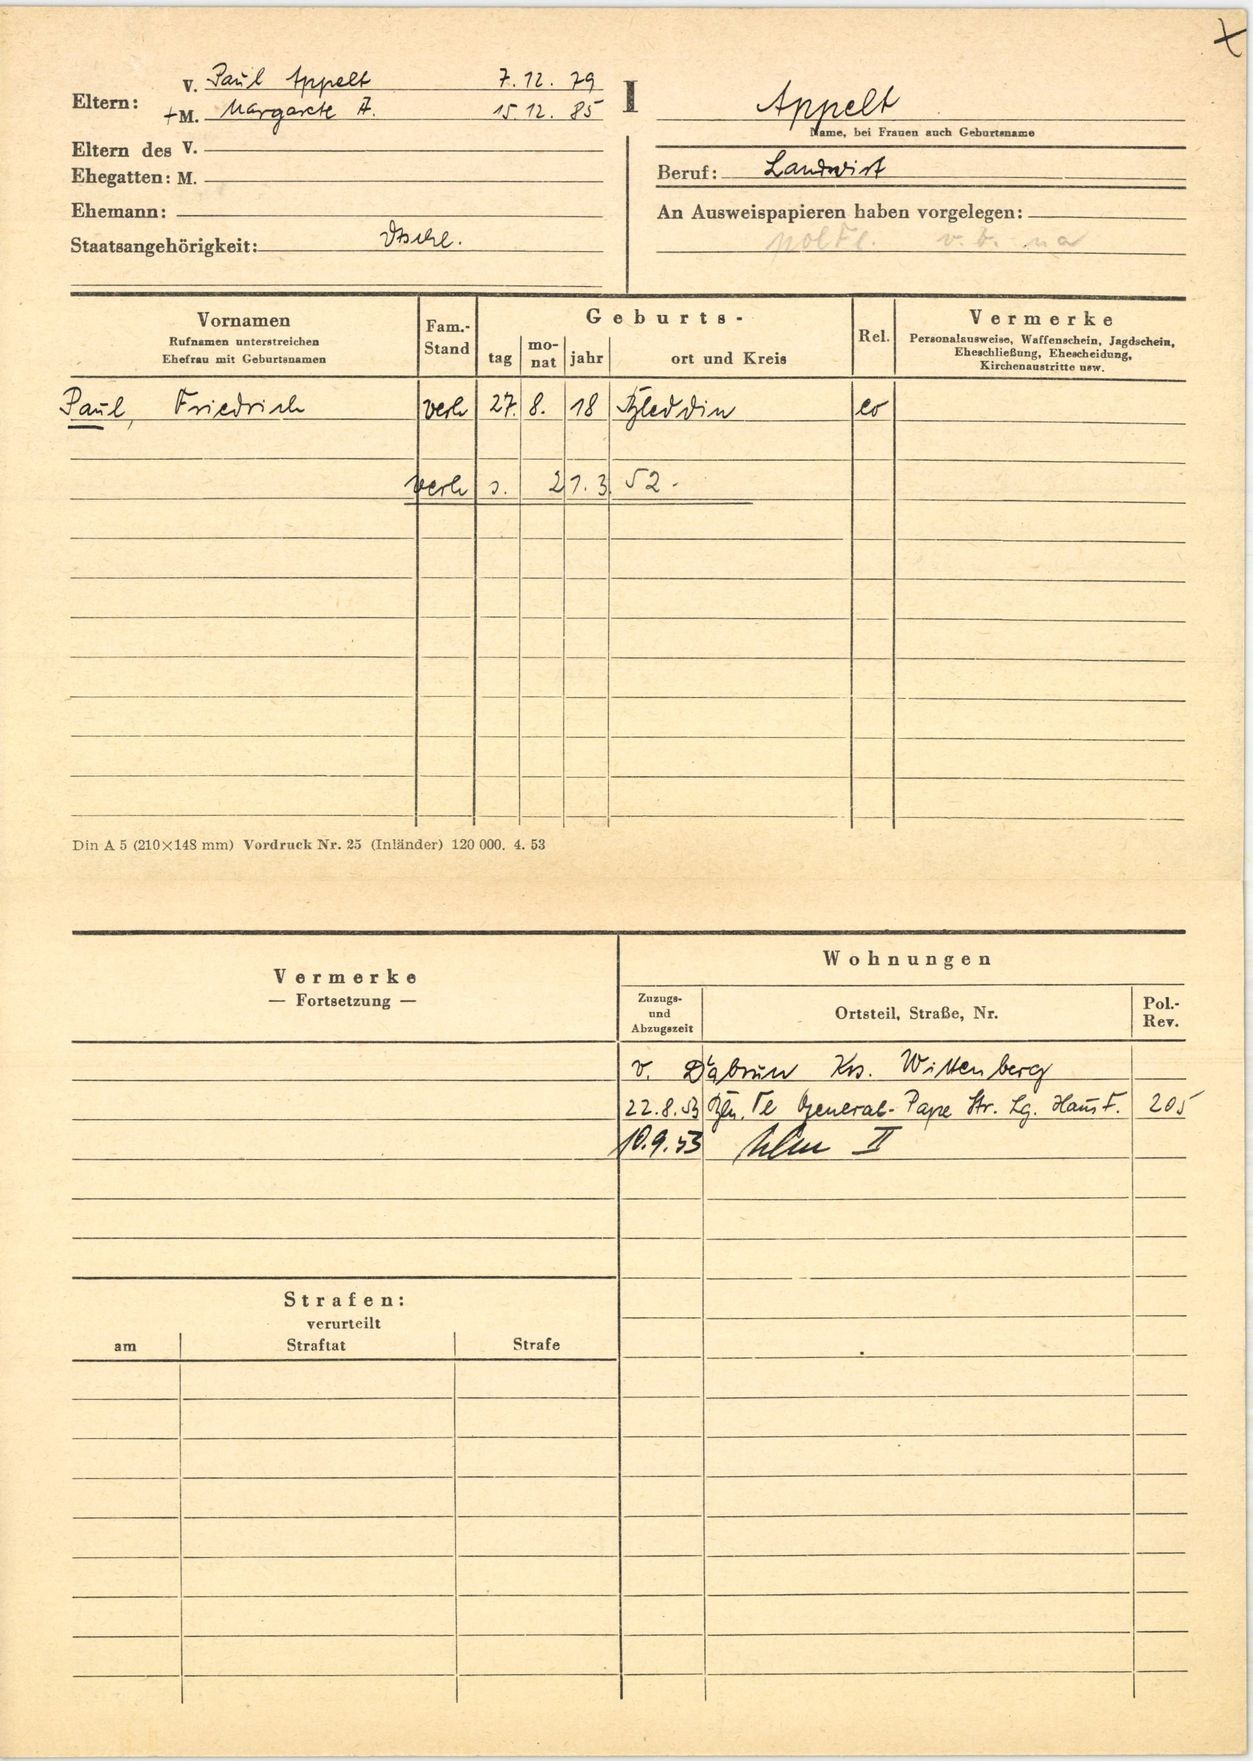
Appelt